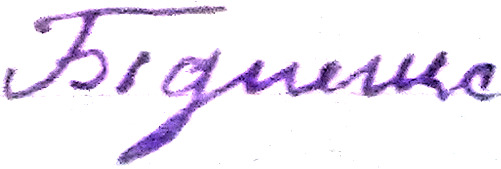
Signature of: q30960403